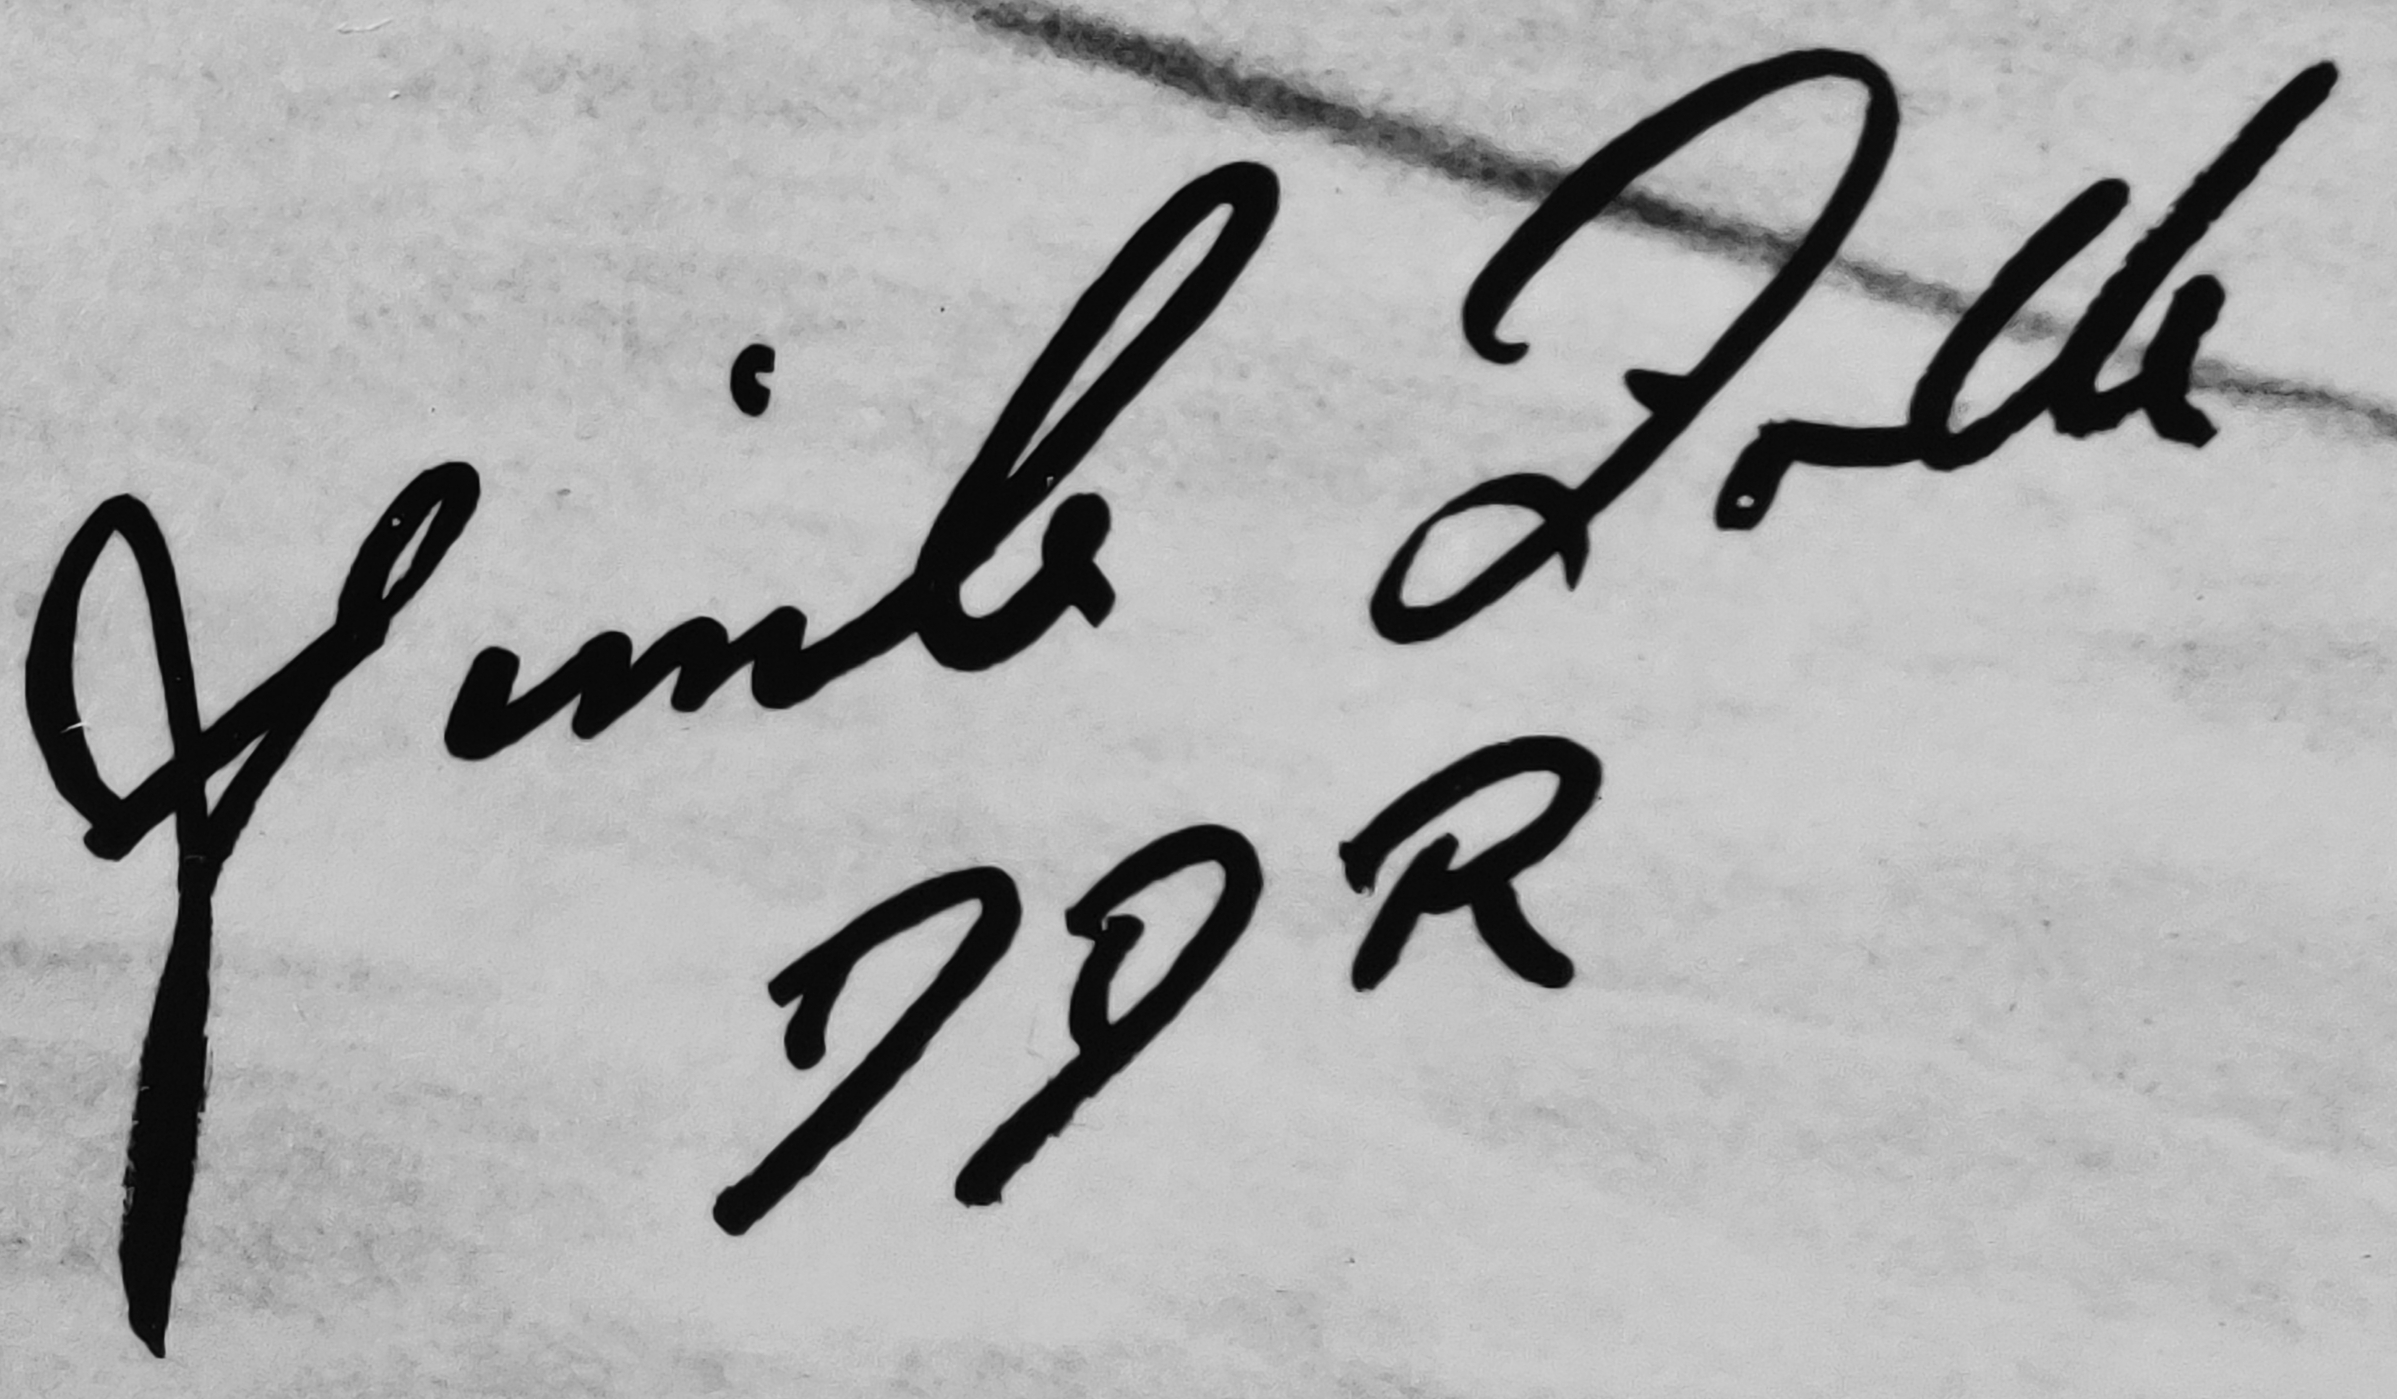
Signature of: günter zöller